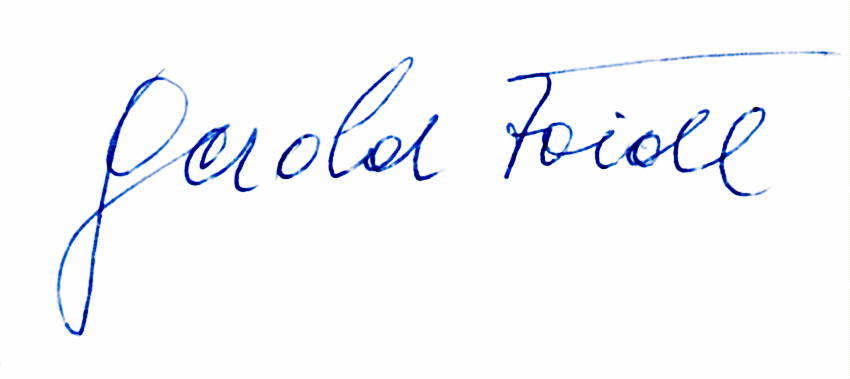
Signature of: gerold foidl